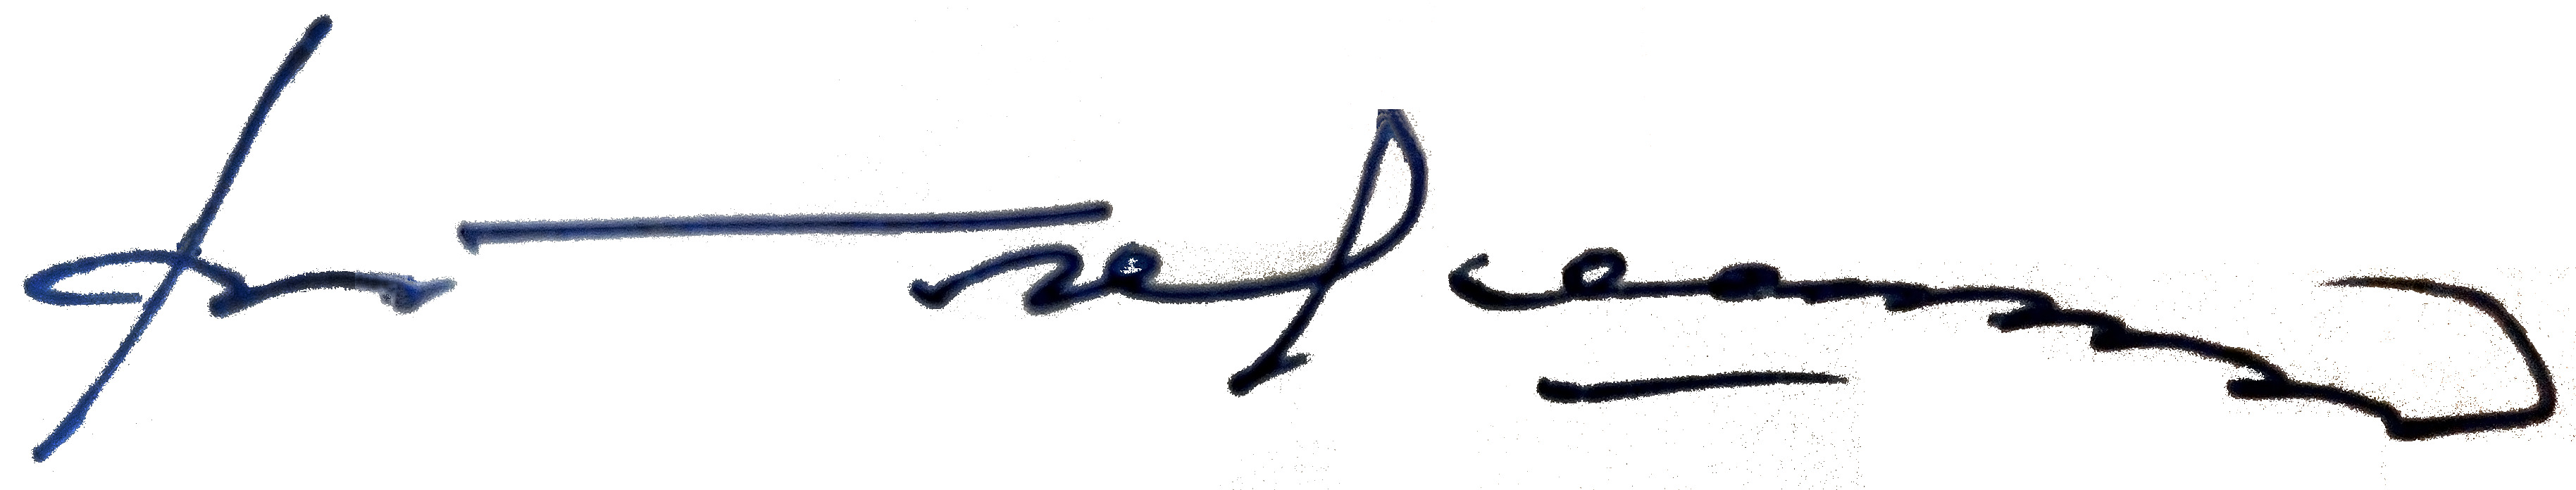
Signature of: valentin glushko